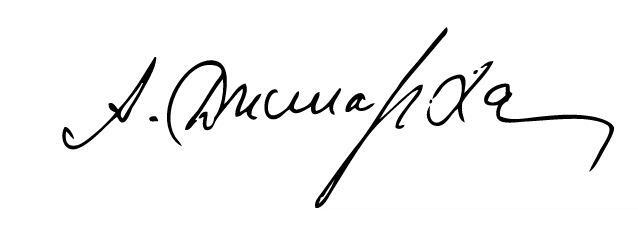
Signature of: armen dzhigarkhanyan